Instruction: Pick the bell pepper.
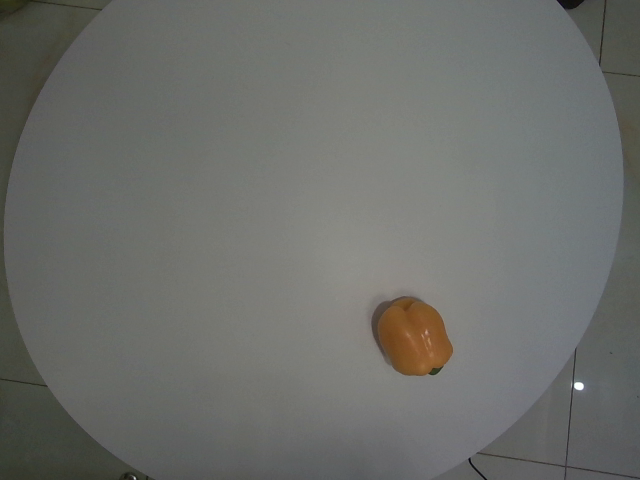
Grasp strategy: vertical